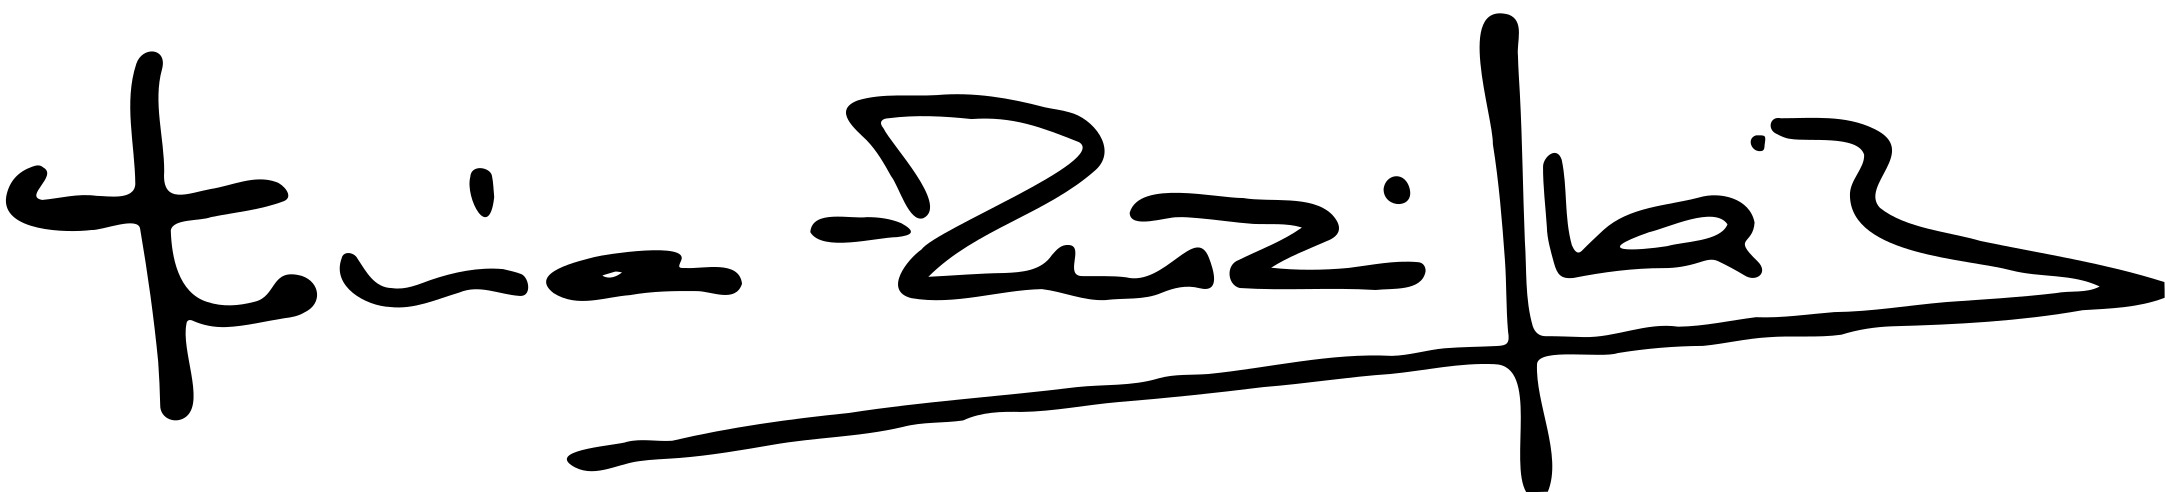
Signature of: julia zurilla jiménez